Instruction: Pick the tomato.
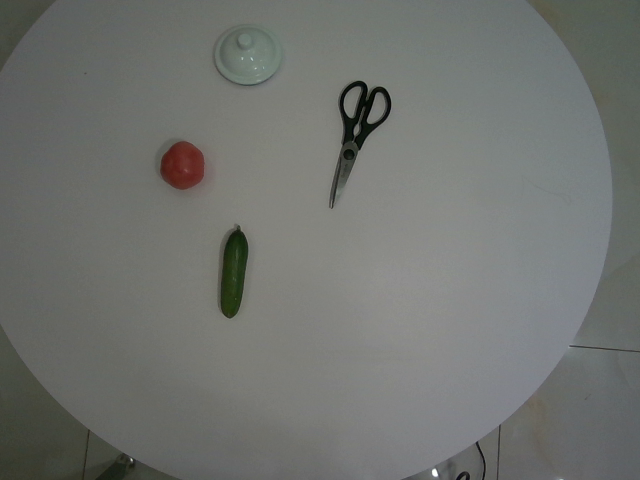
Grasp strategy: vertical